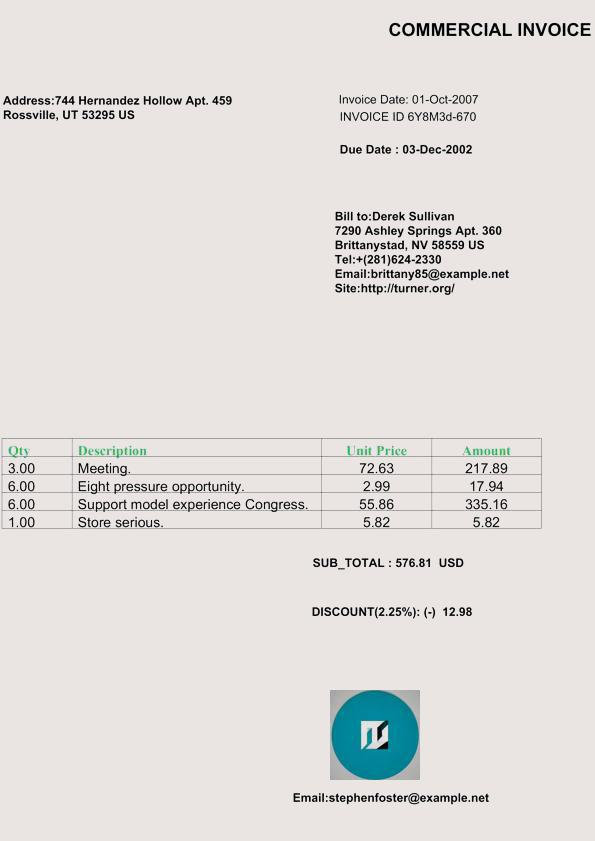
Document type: Invoice